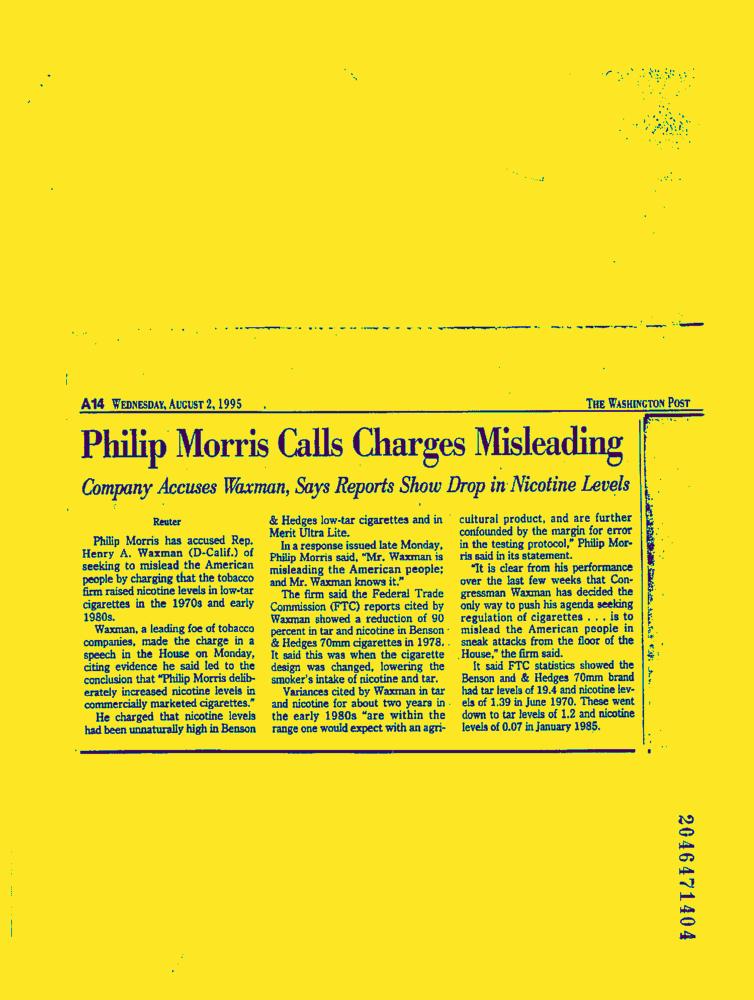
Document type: News-Article